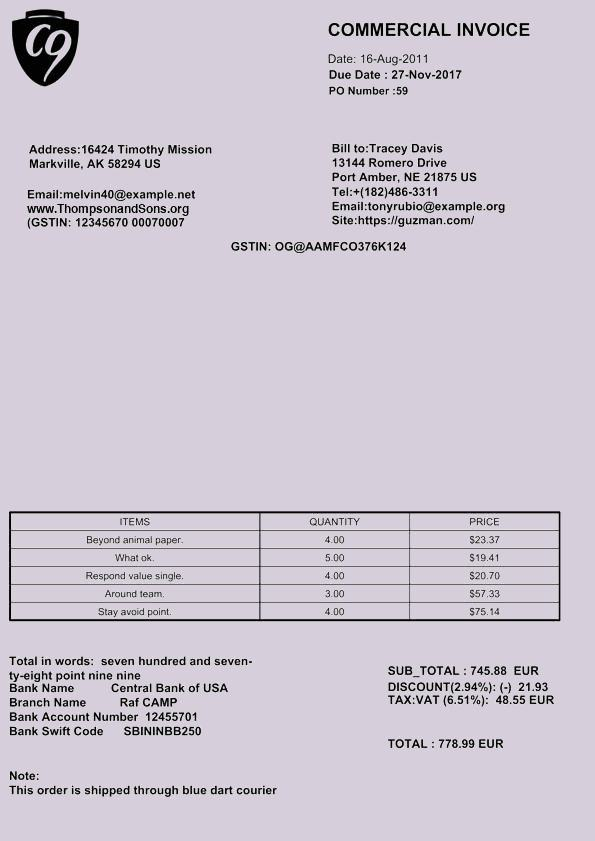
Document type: Invoice